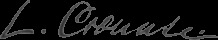
Signature of: lorenzo crounse